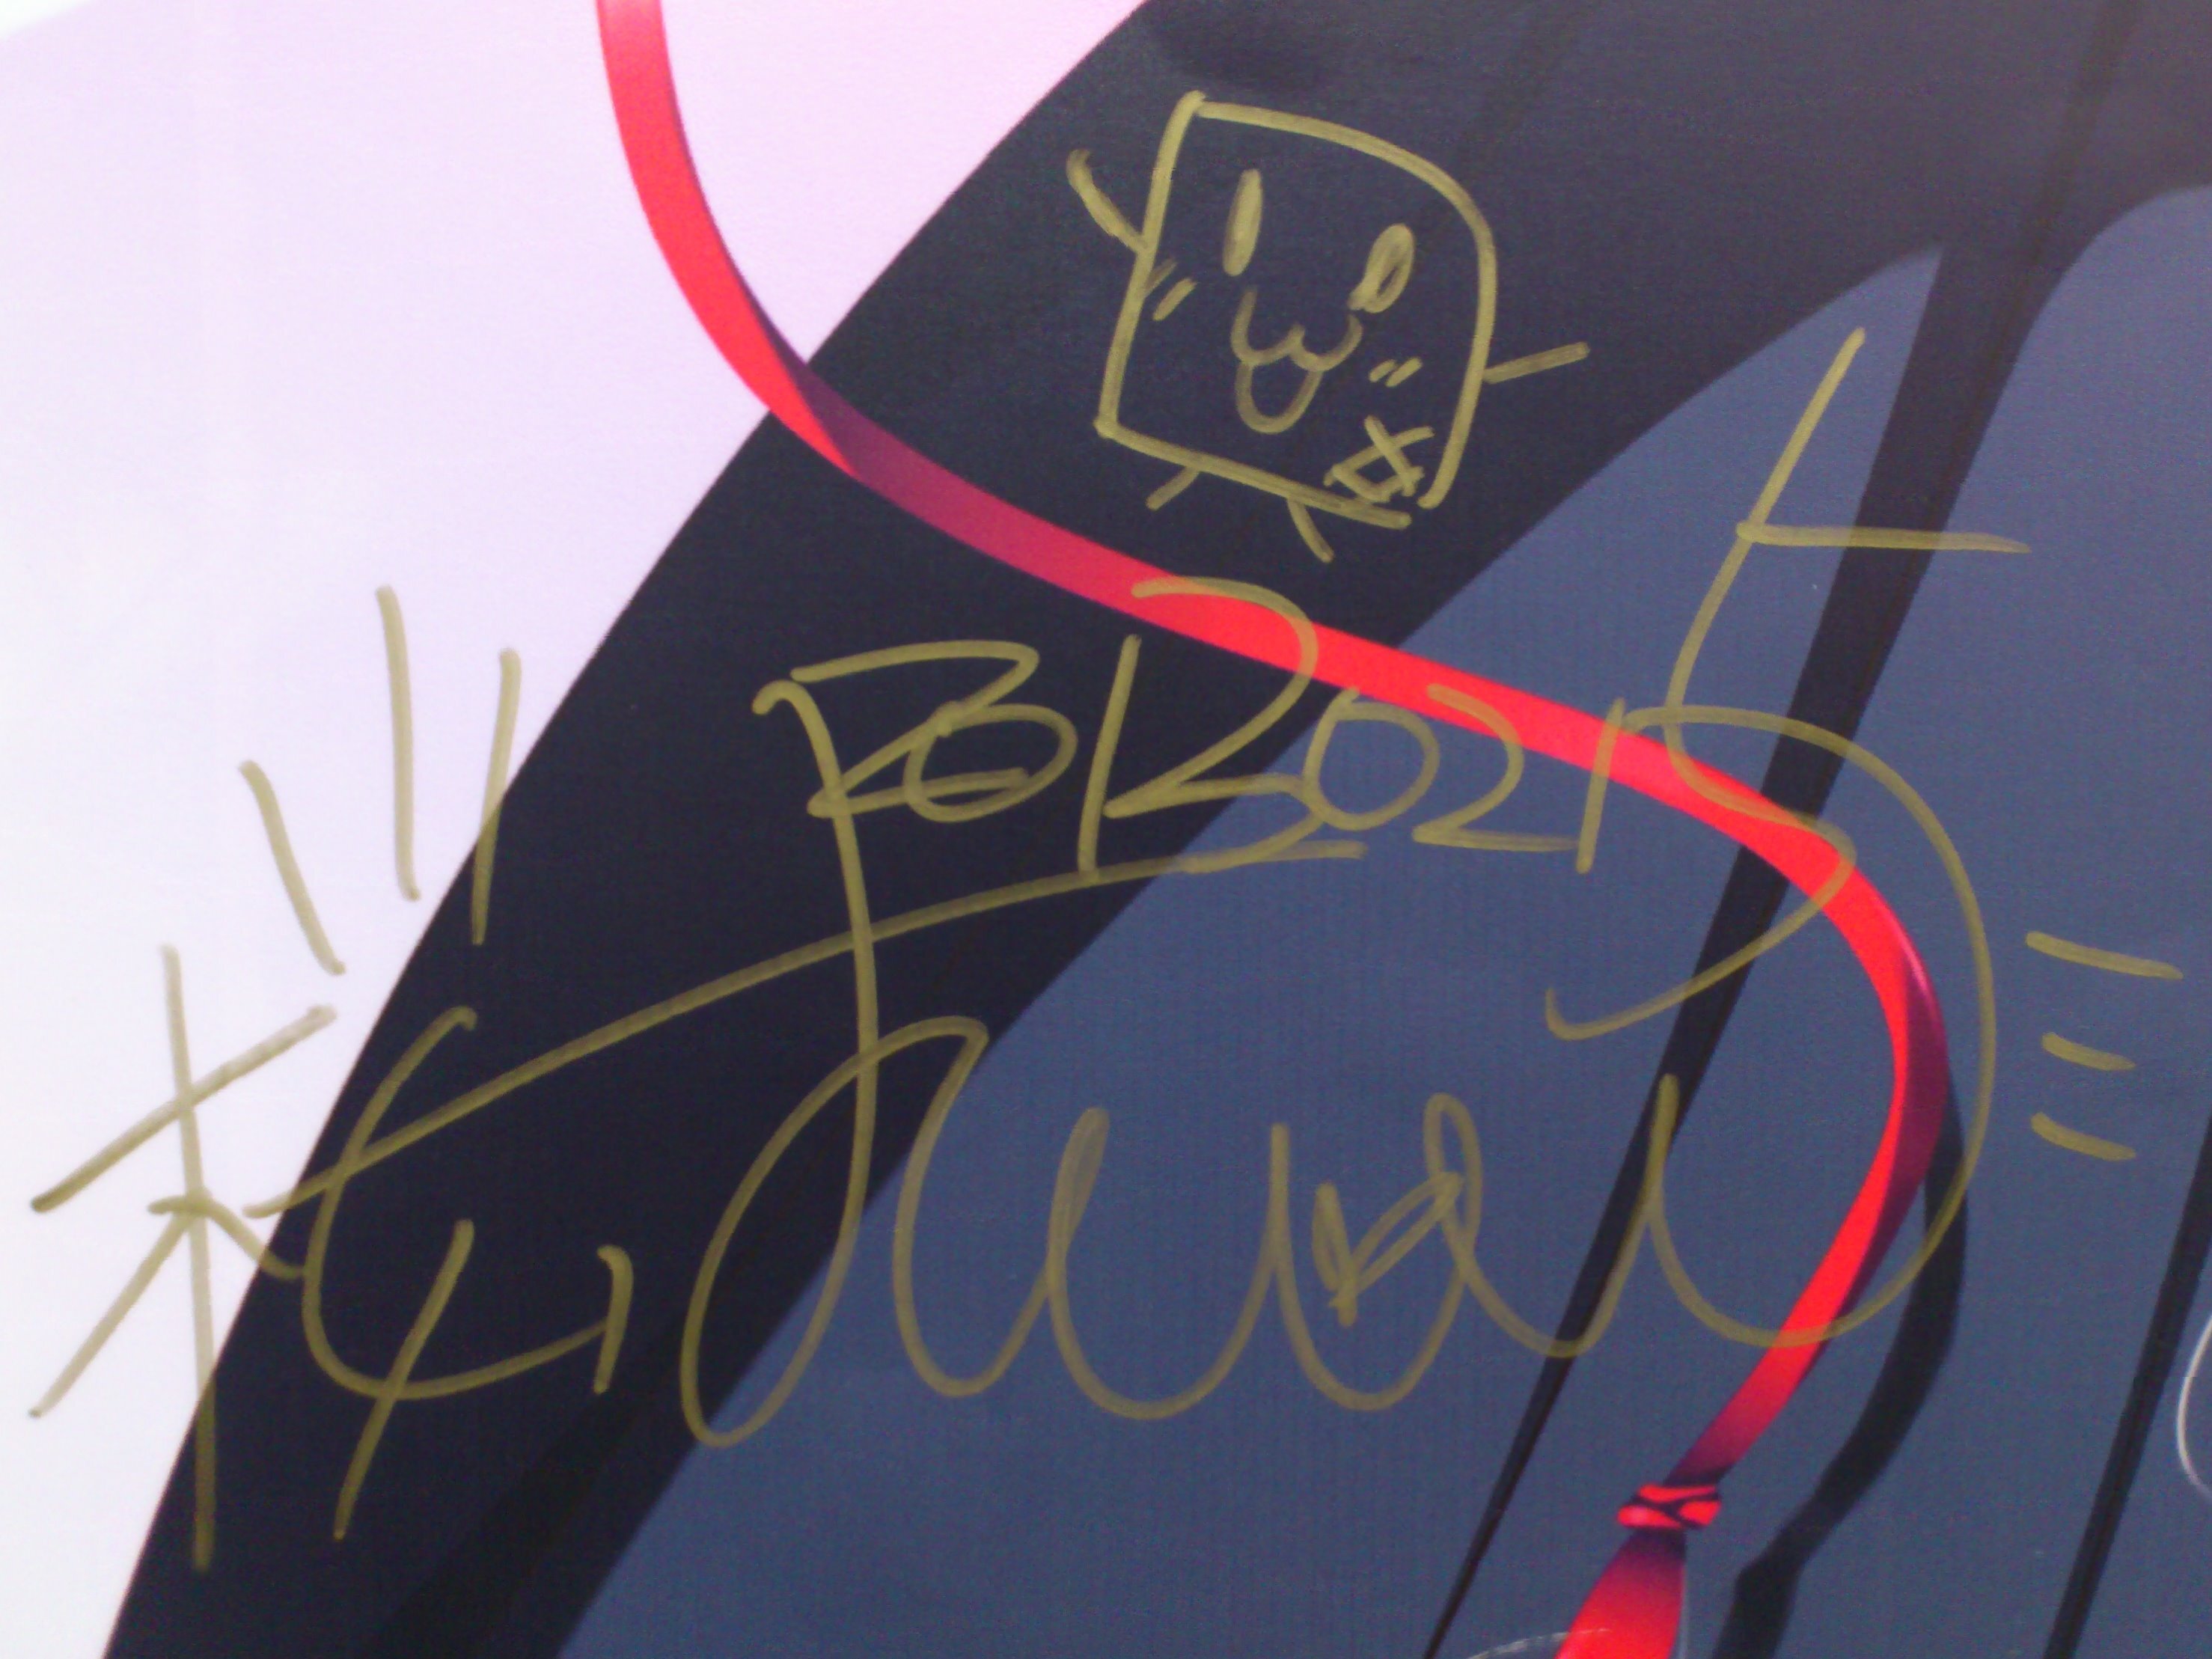
Signature of: hanpen sakura